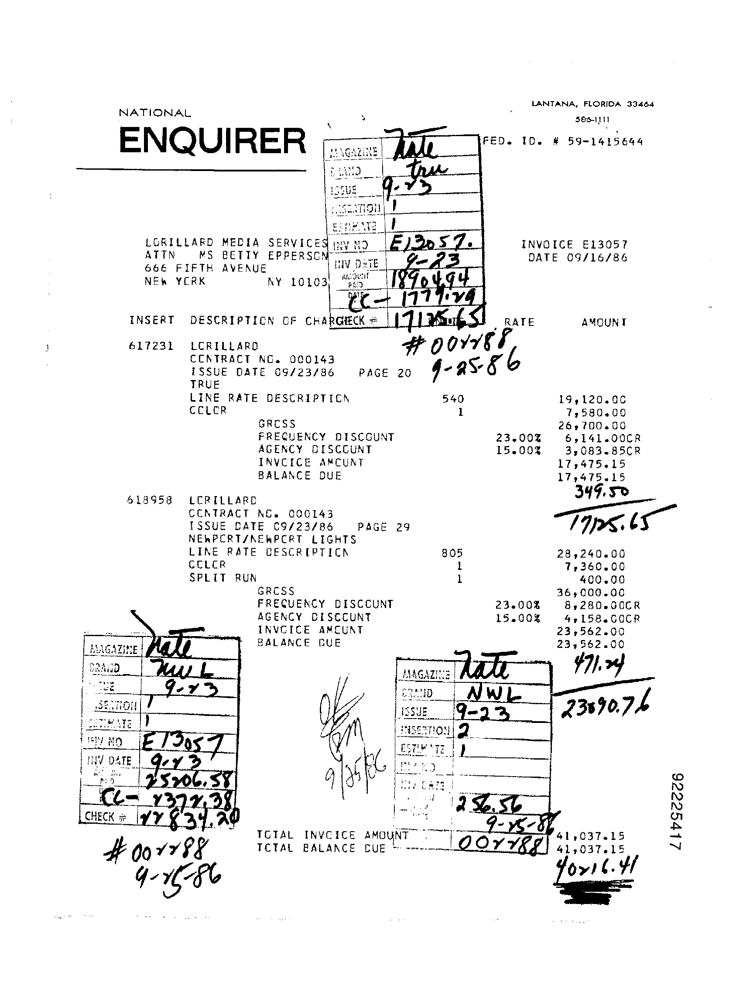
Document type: Invoice